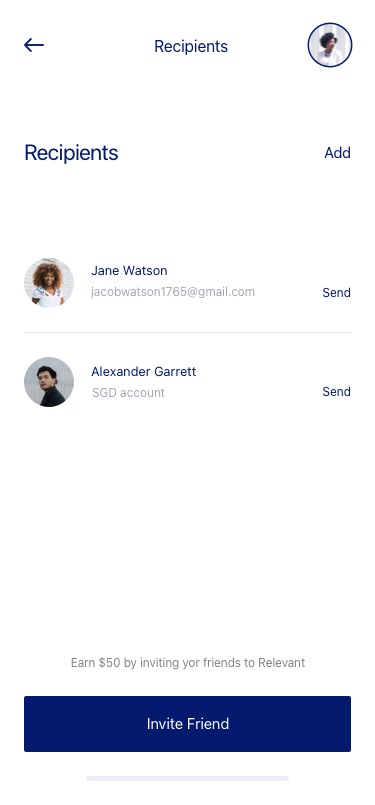
Text in this UI design:
Recipients
Add
Send
Recipients
jacobwatson1765@gmail.com
Jane Watson
Send
SGD account
Alexander Garrett
Earn $50 by inviting yor friends to Relevant